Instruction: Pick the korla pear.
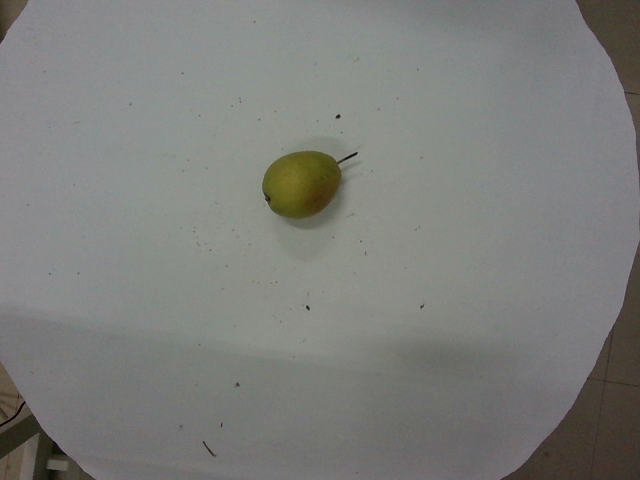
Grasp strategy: vertical